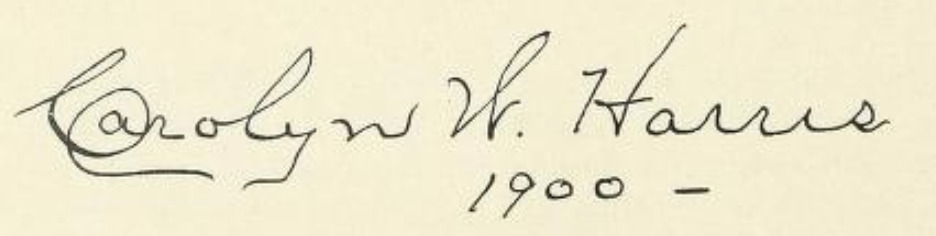
Signature of: carolyn wilson harris